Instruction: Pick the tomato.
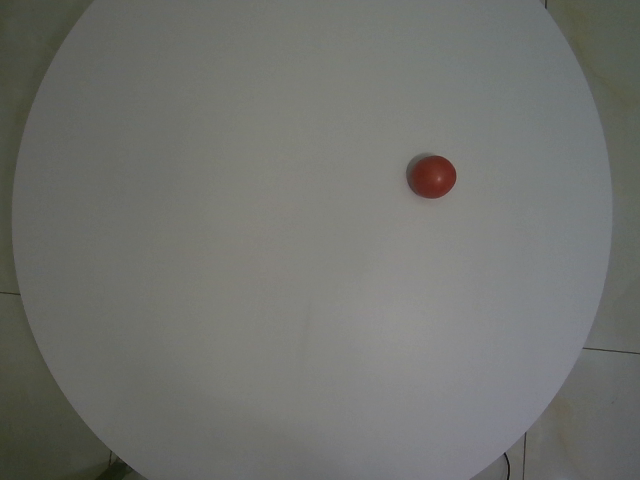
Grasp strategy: vertical